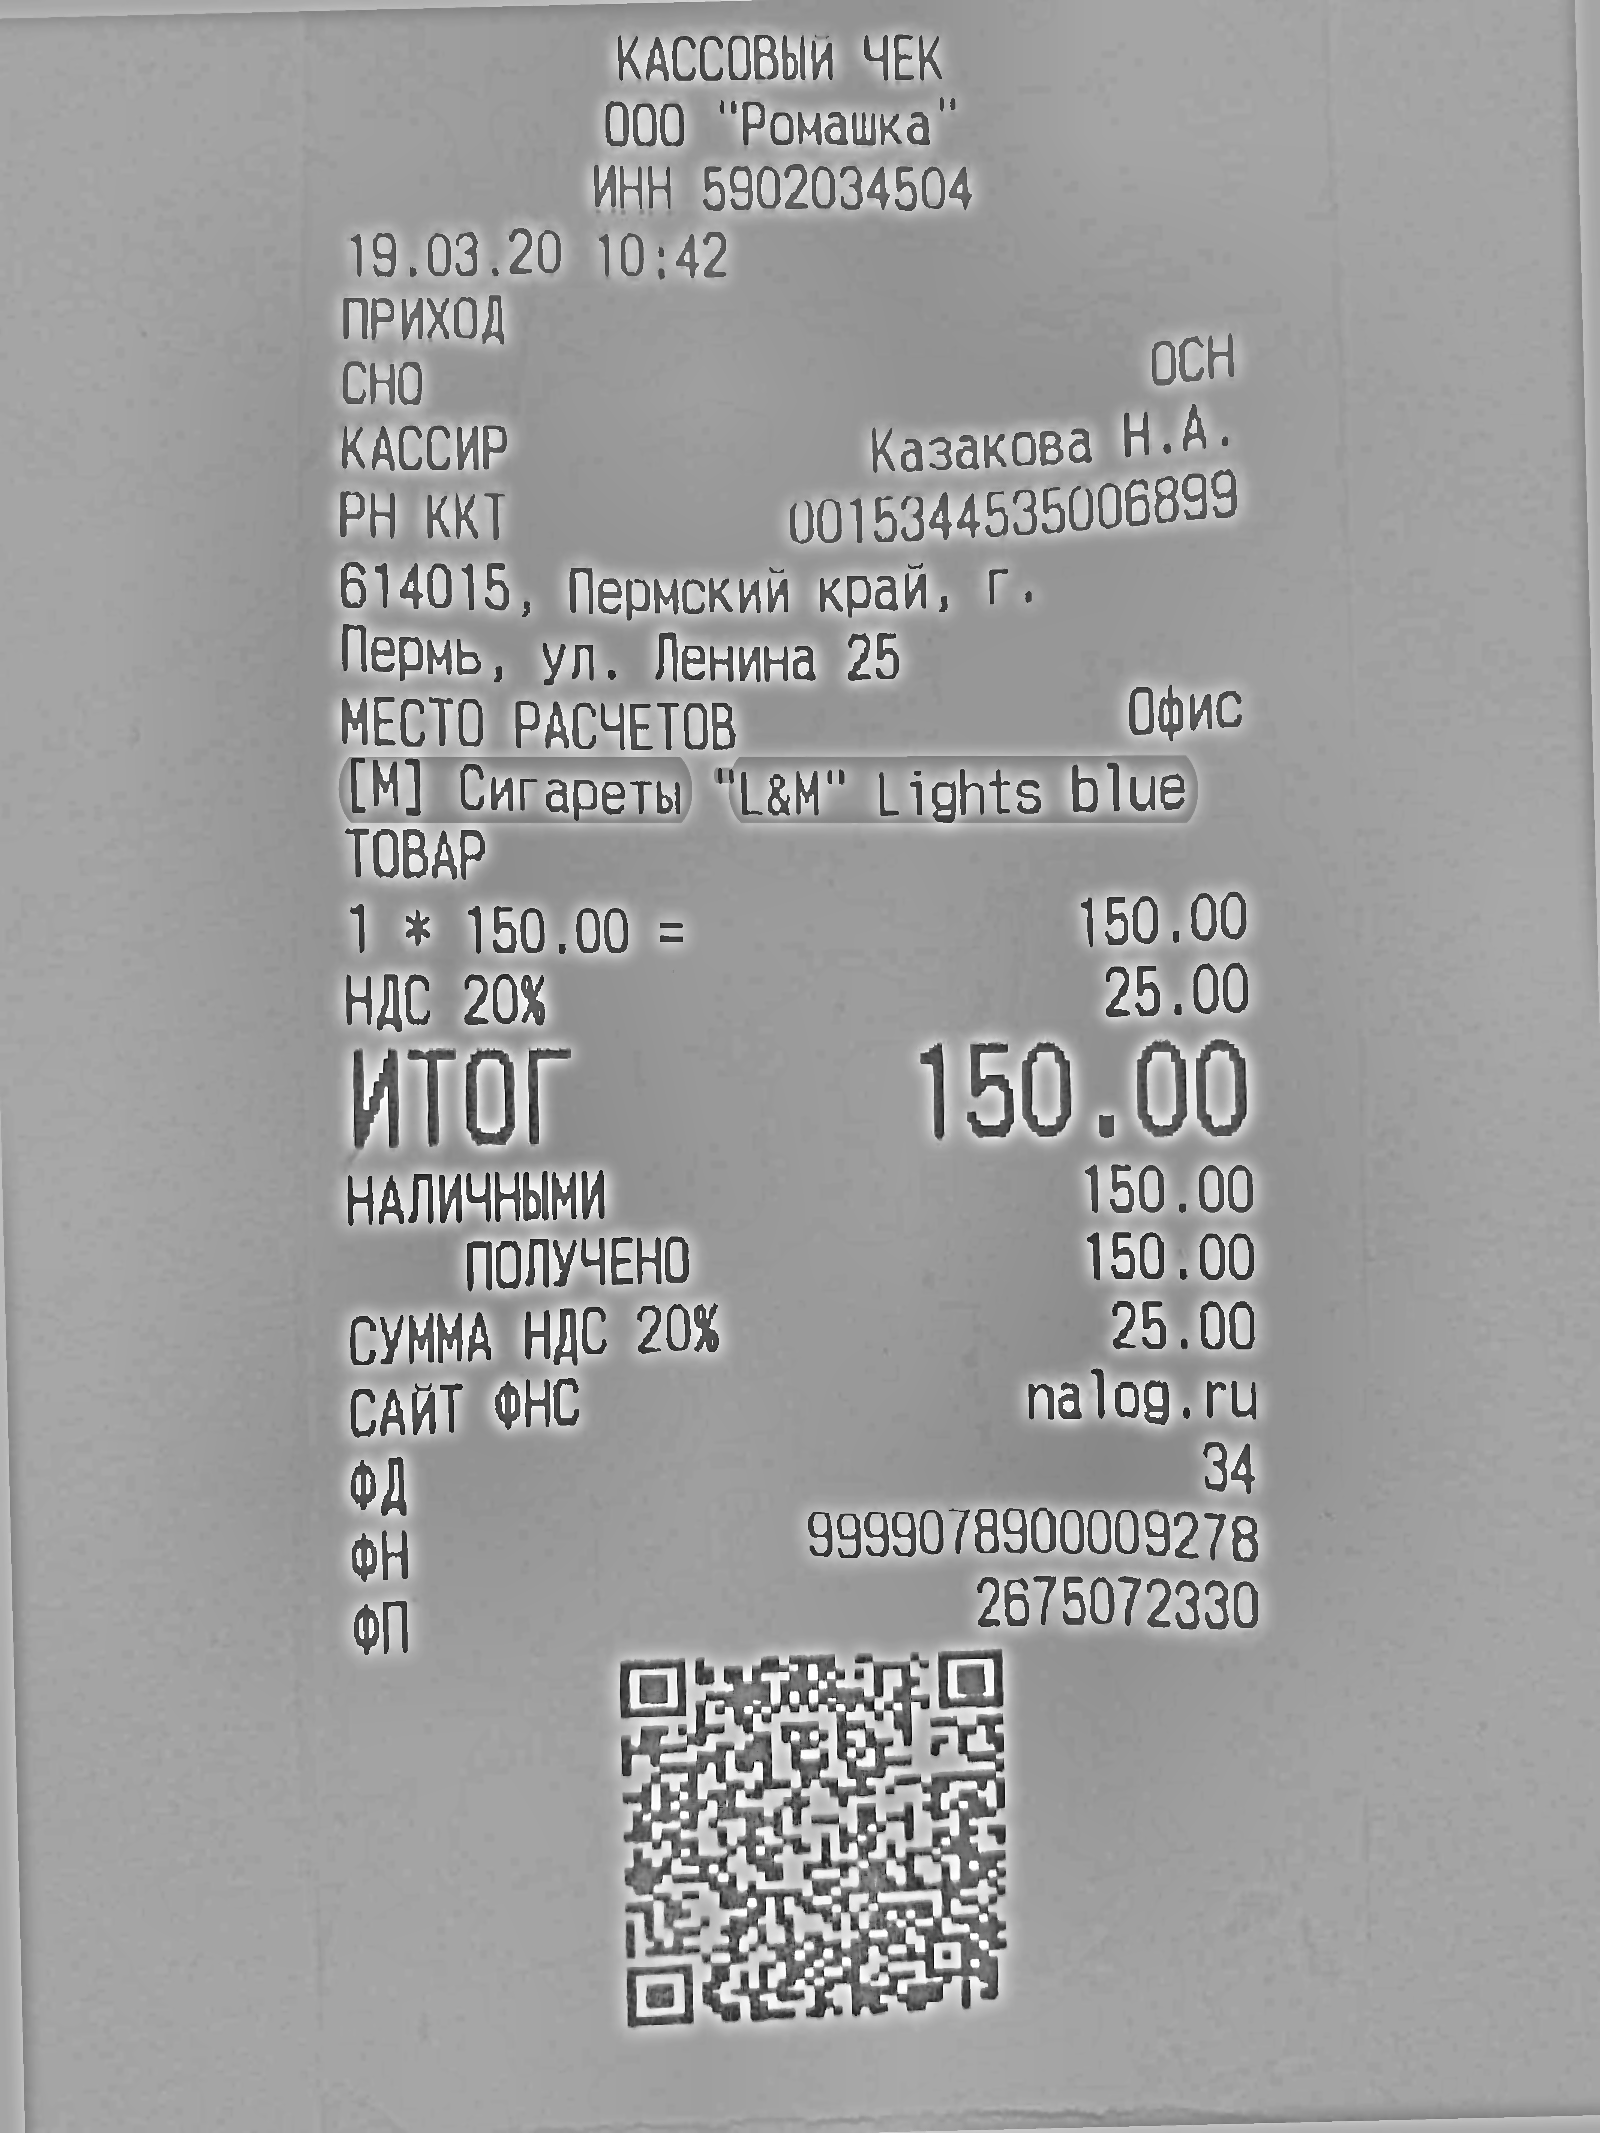
Продавец: ООО "Ромашка"
ИНН: 5902034504
Дата: 19.03.20
Товары: Сигареты "L&M" Lights blue
Количество: 1.000
Цена: 150.00
Сумма: 150.00
Итого: 150.00